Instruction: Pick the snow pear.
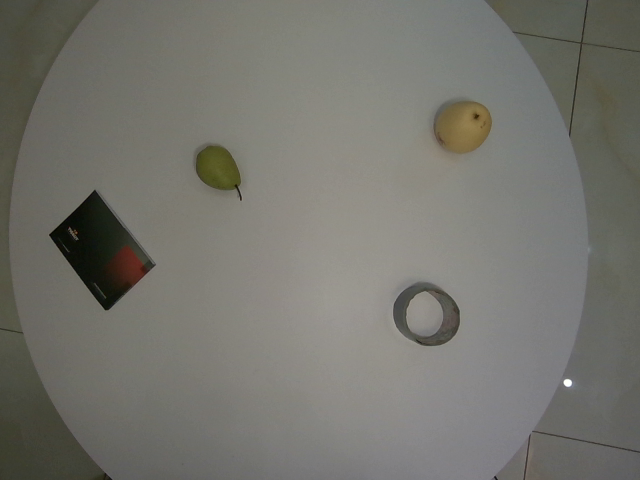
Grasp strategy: vertical